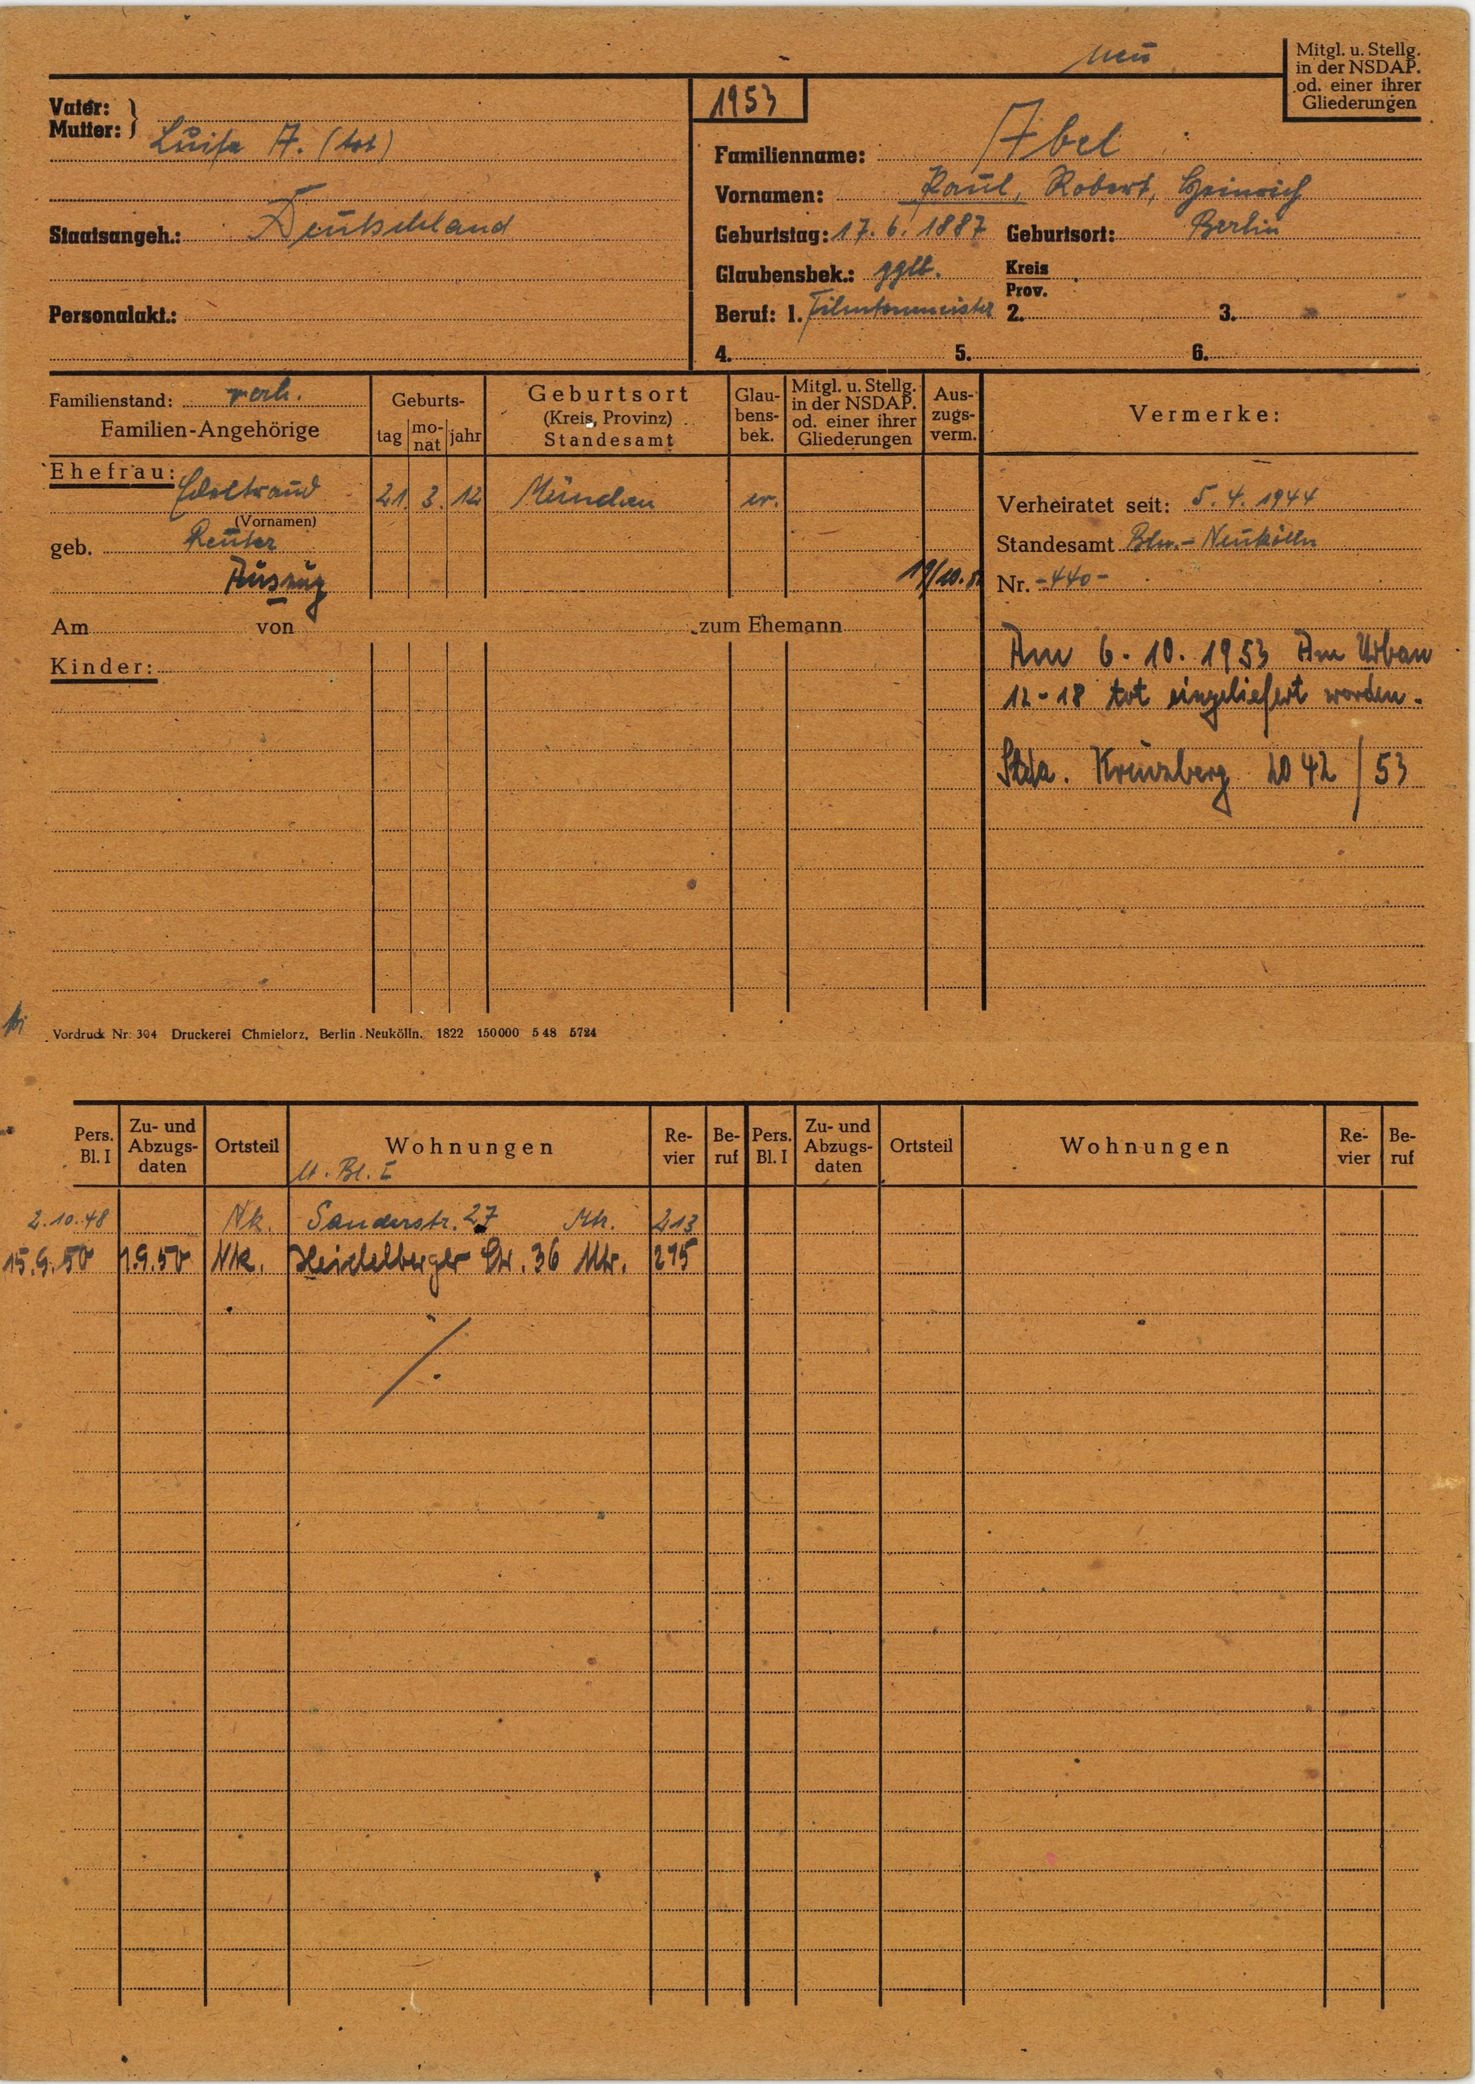
Abel